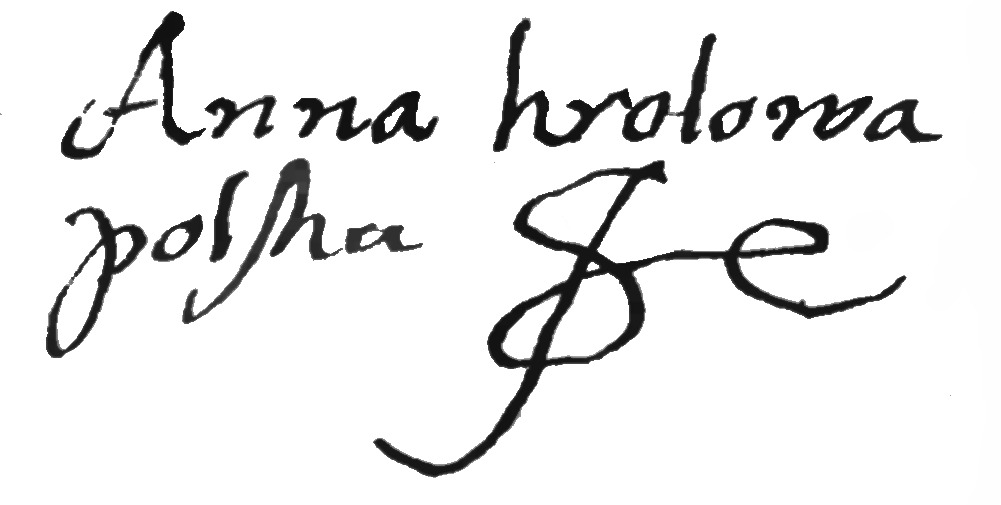
Signature of: anna jagiellon